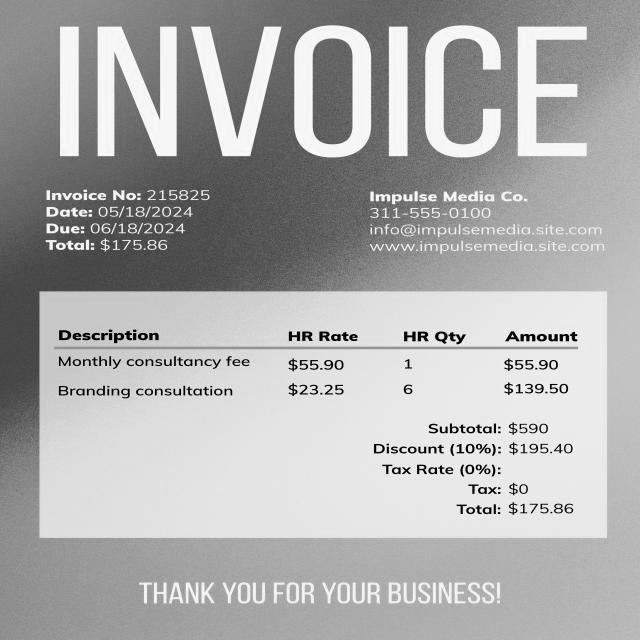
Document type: Invoice